Question: What is the address or location of the property listed in the document?
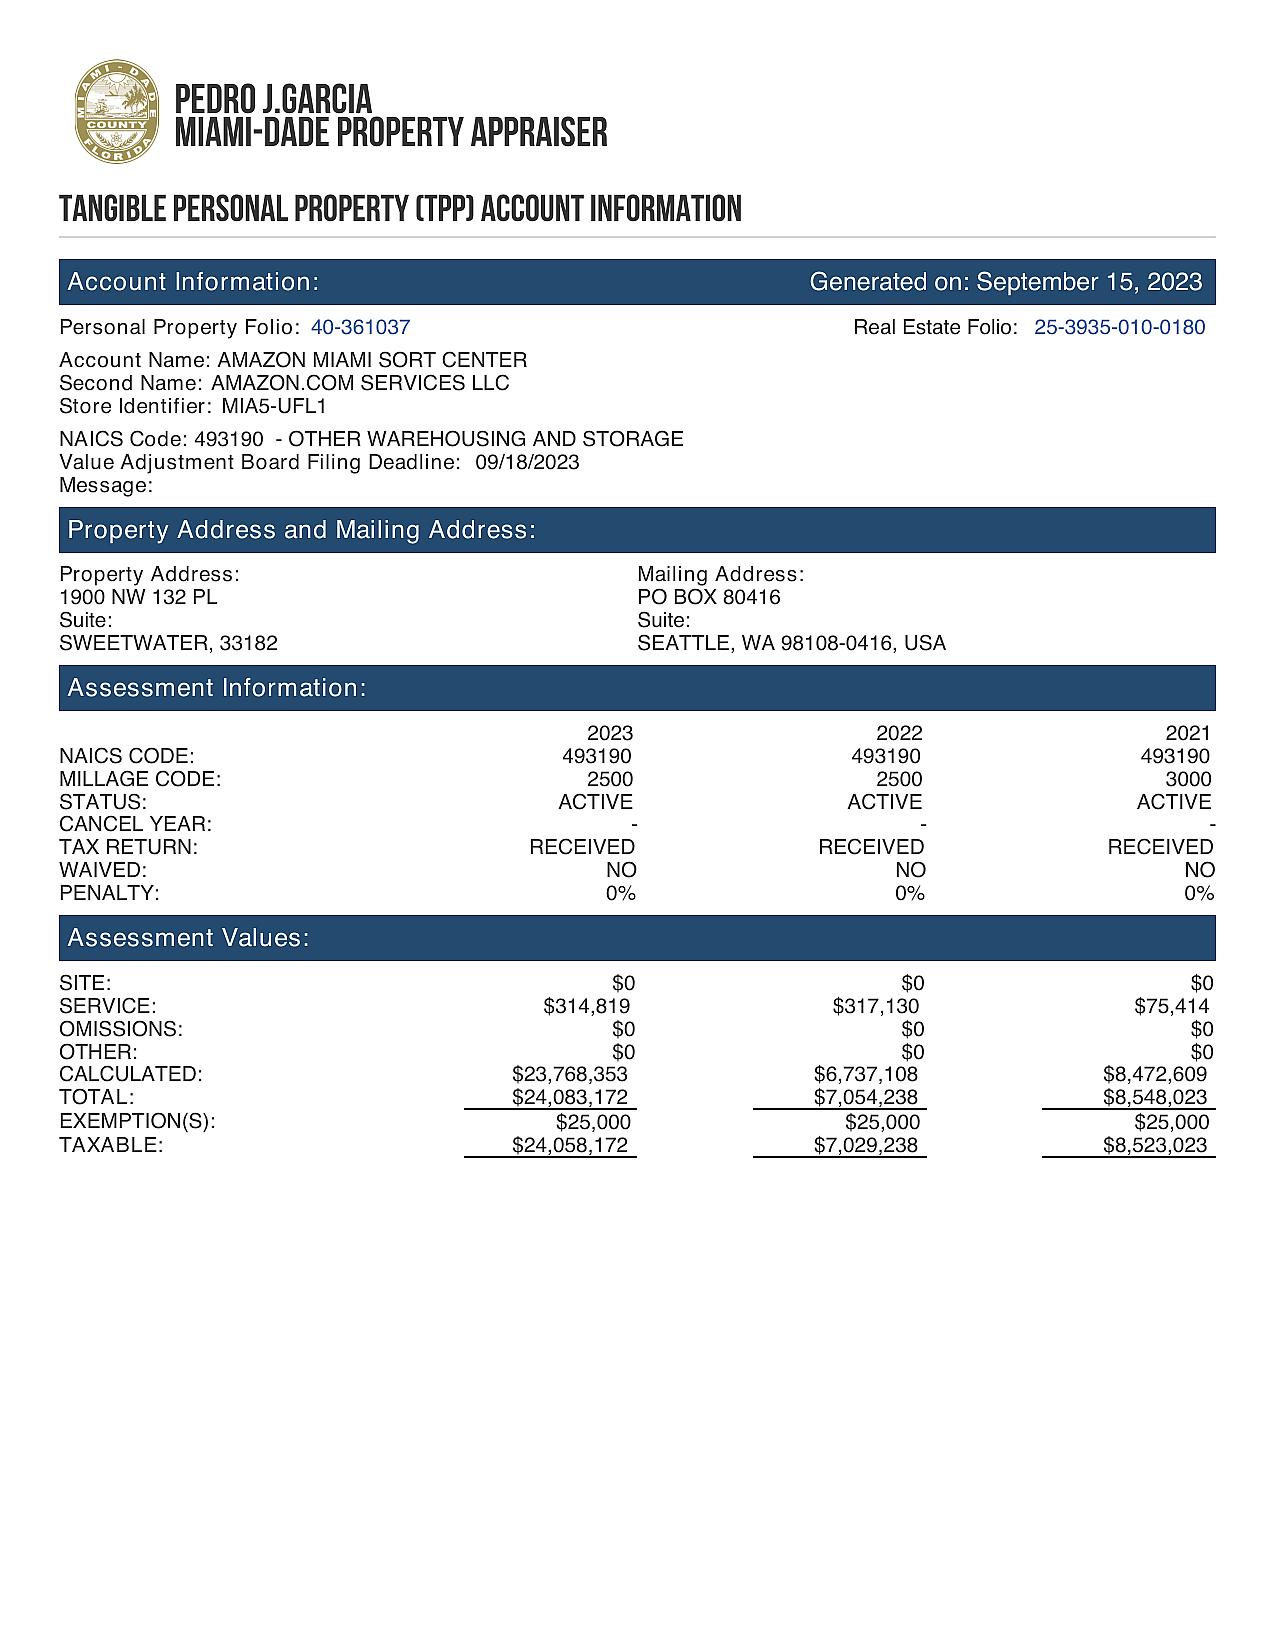
Answer: "1900 NW 132 PL, Suite:, SWEETWATER, 33182"